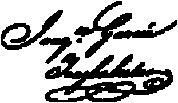
Signature of: joaquín garcía icazbalceta